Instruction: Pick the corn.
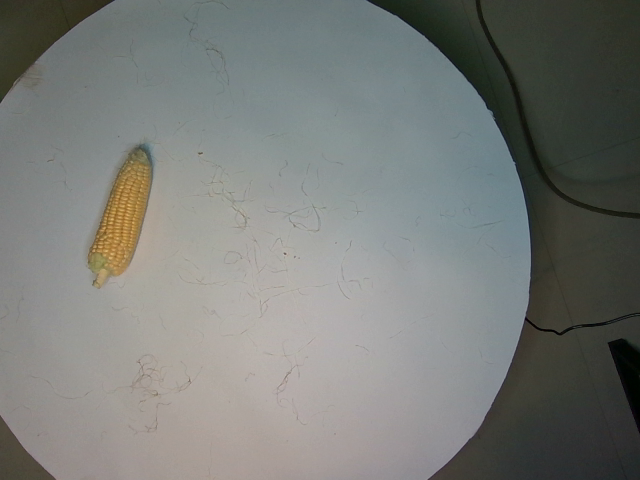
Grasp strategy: vertical